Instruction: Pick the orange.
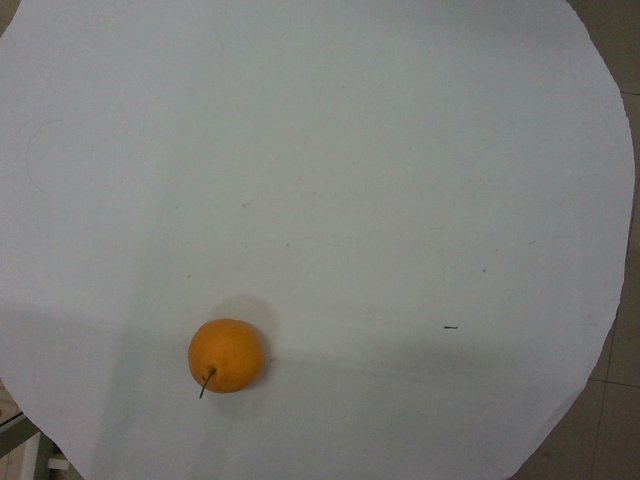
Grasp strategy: vertical